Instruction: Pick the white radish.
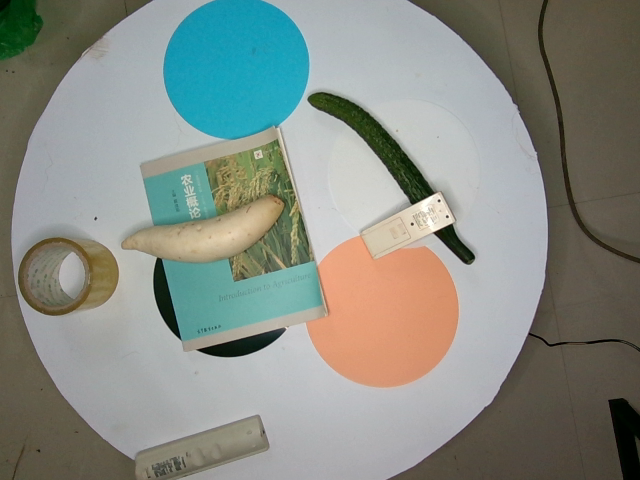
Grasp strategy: vertical